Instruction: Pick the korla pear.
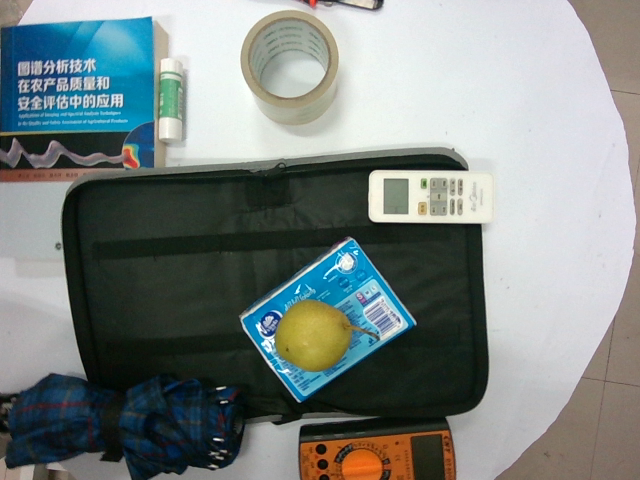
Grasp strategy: vertical